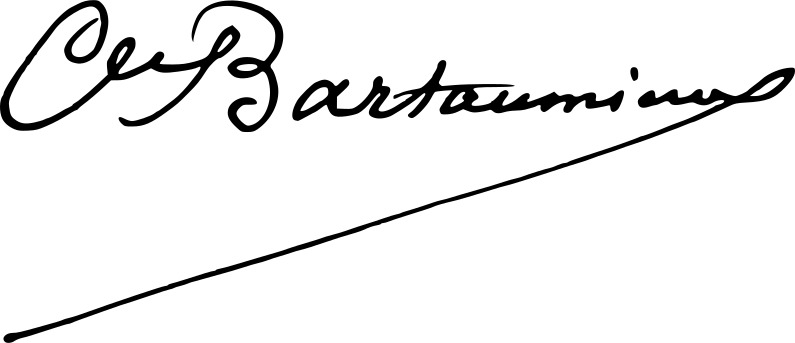
Signature of: charles bartaumieux